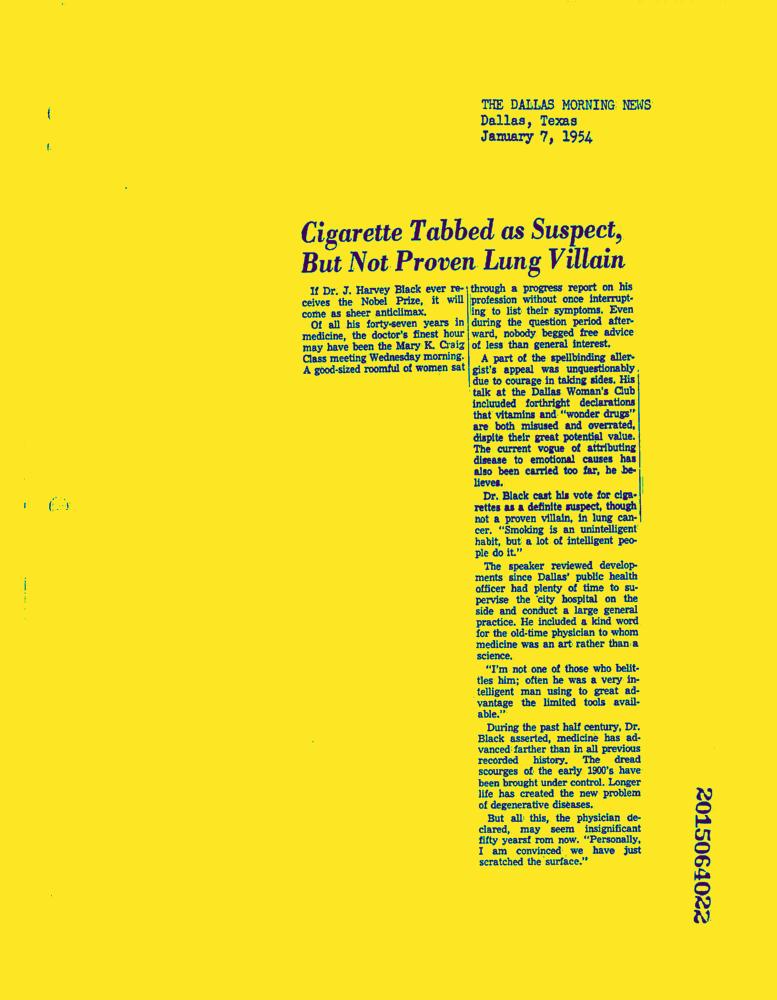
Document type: News-Article